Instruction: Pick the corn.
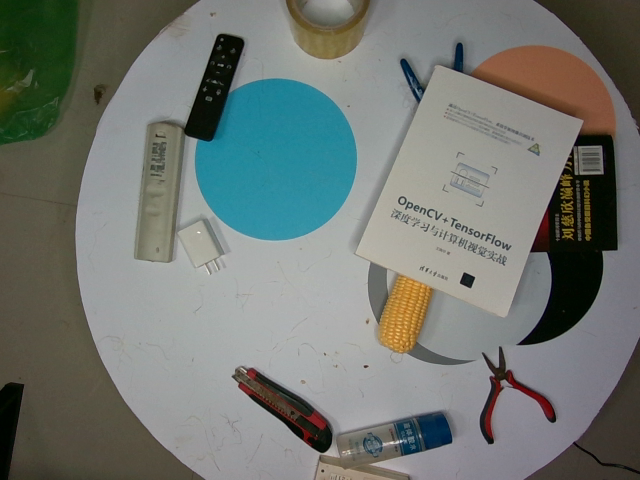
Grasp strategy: vertical